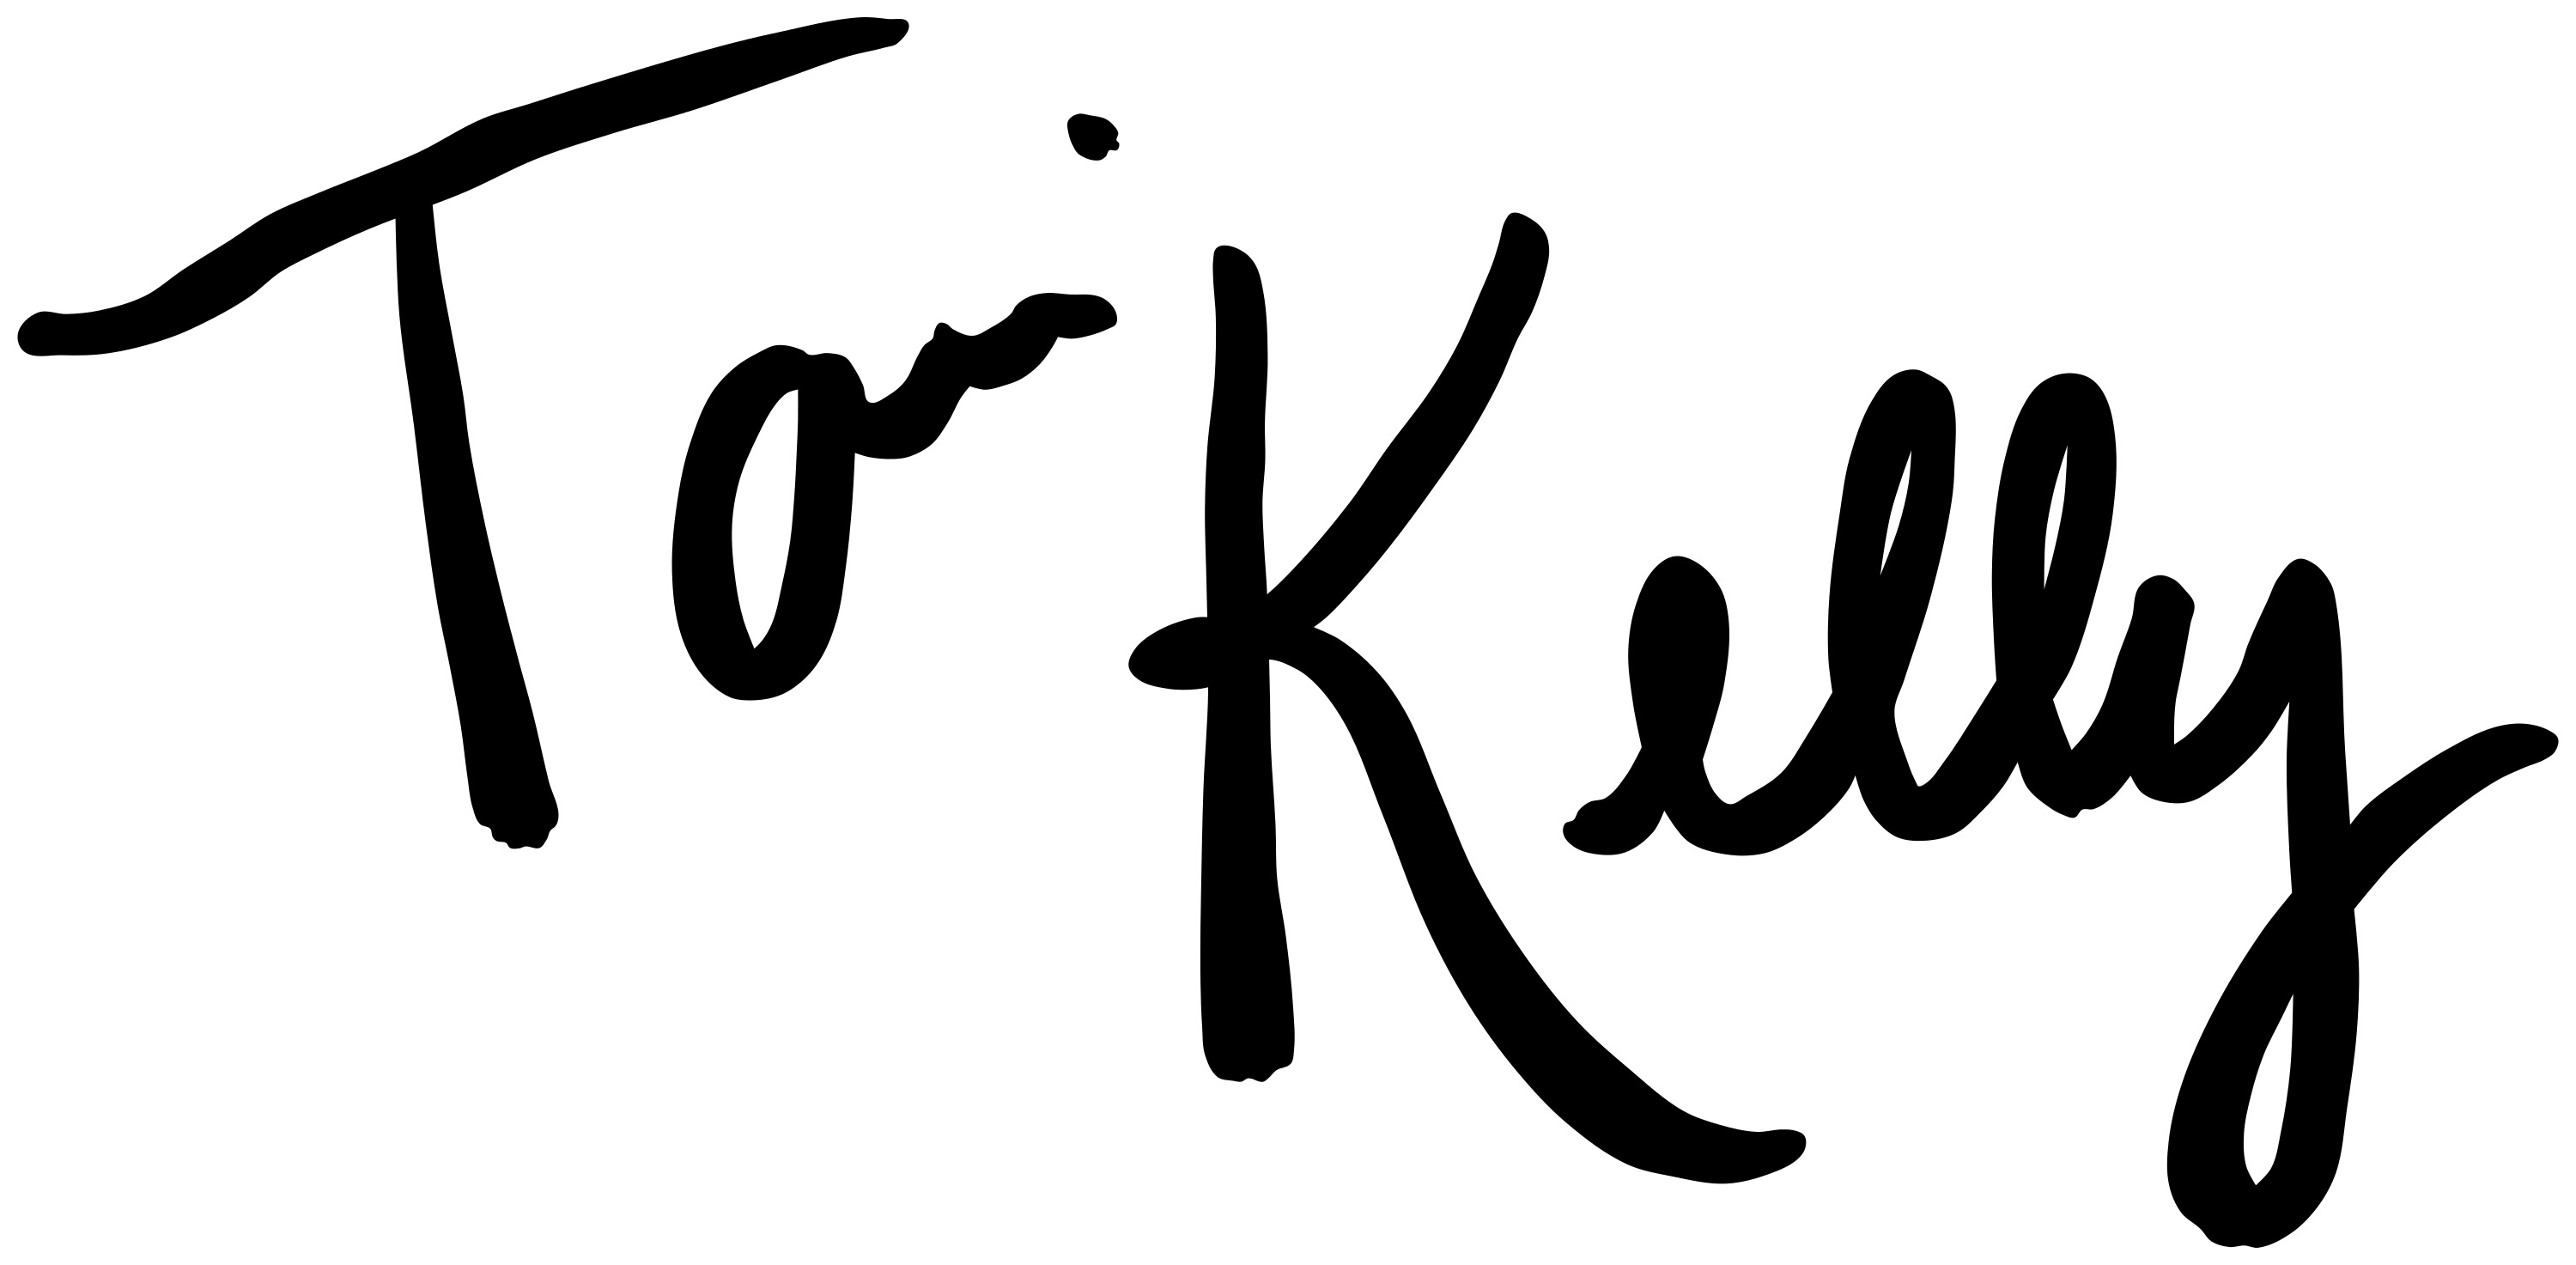
Signature of: tori kelly